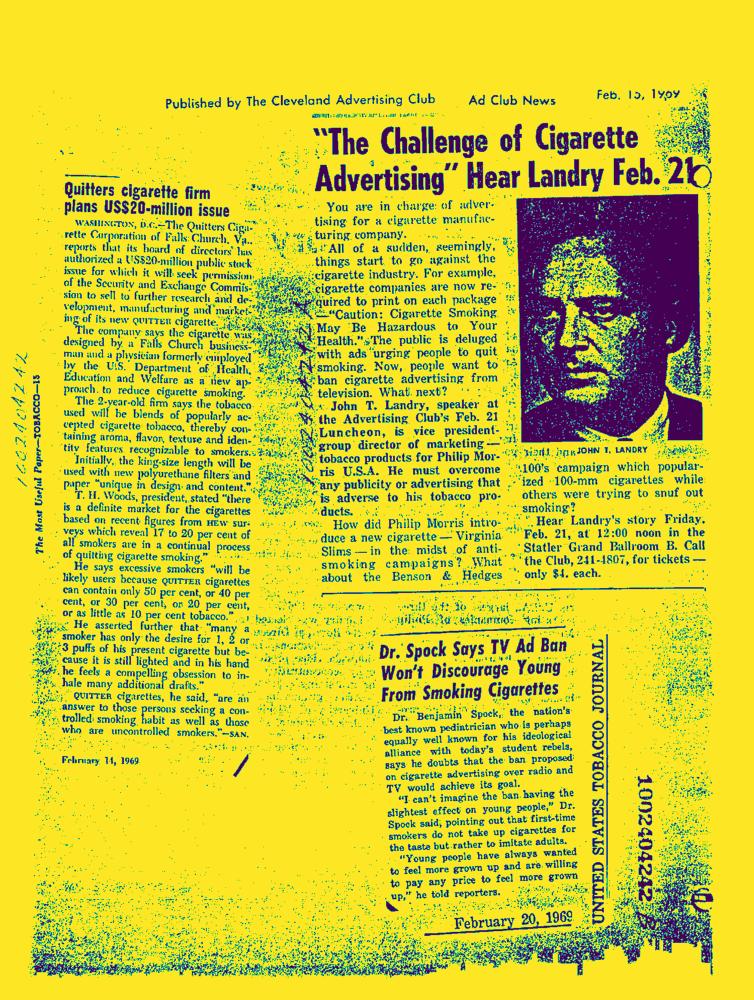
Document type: News-Article